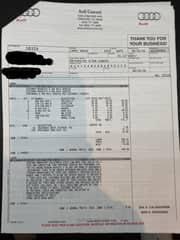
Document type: Invoice